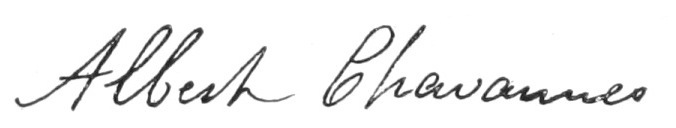
Signature of: albert chavannes